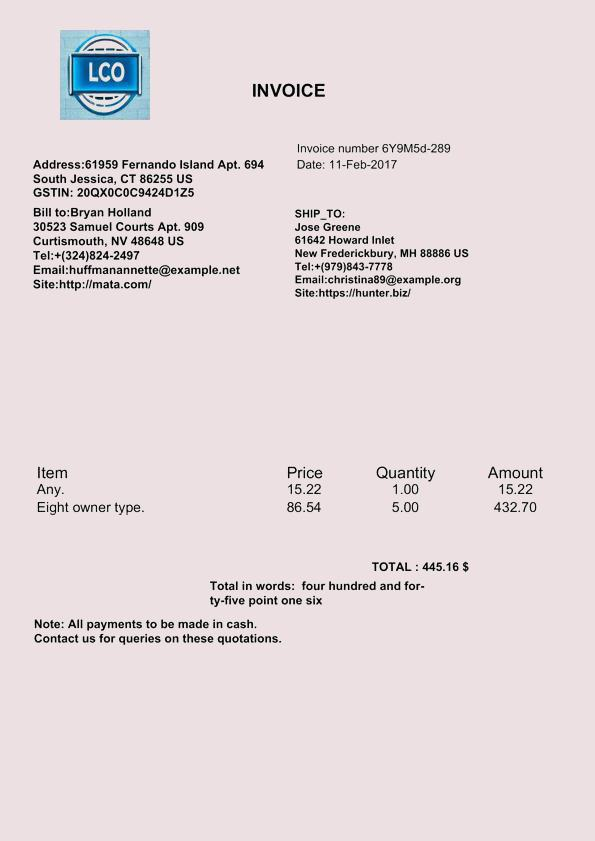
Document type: Invoice